Question: Which state is mentioned in the document?
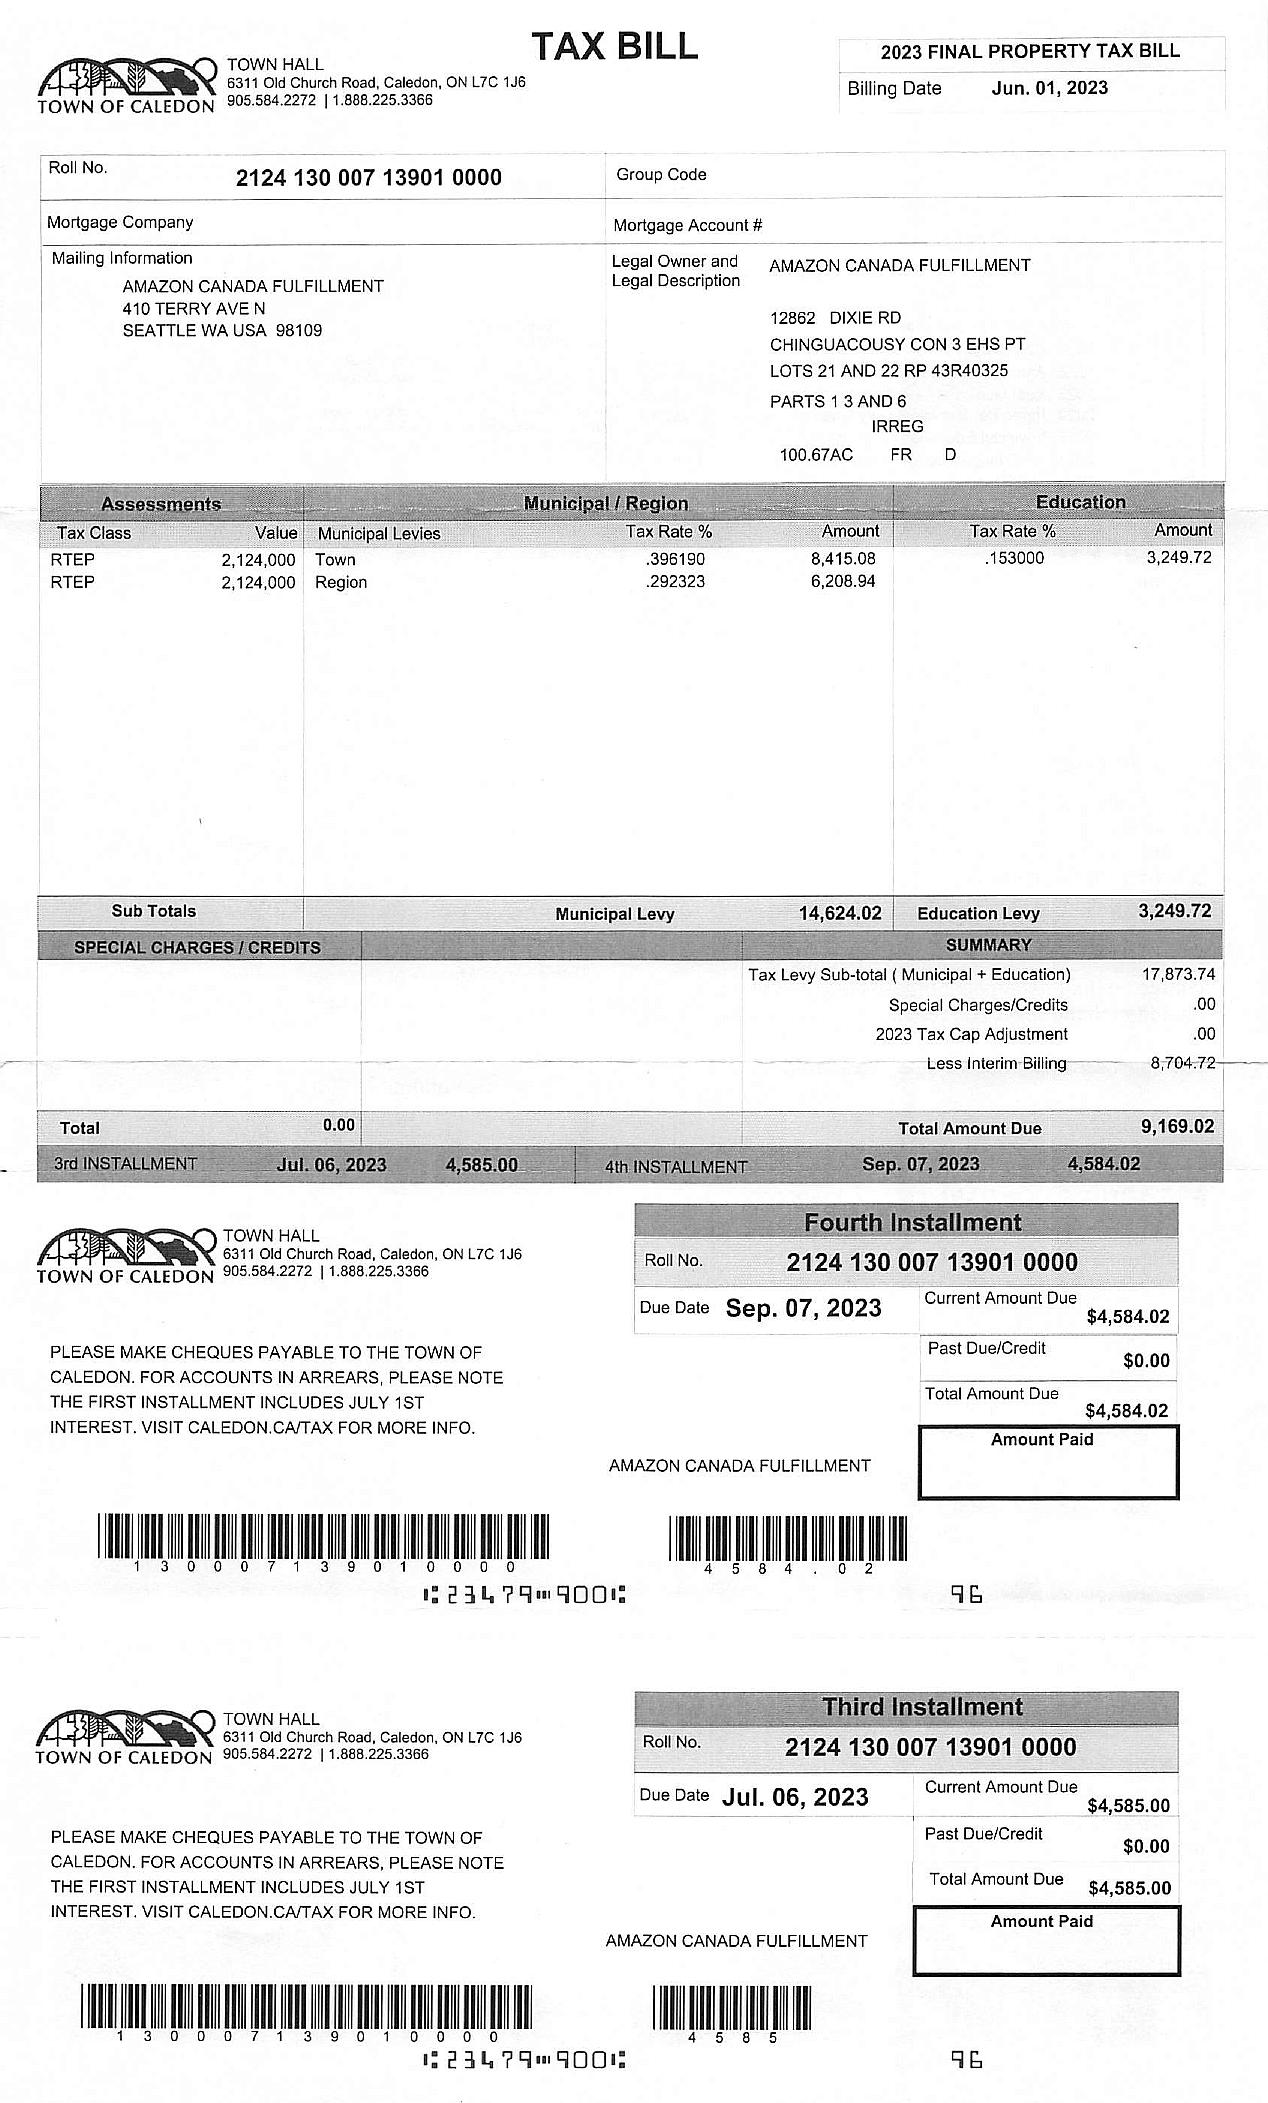
Answer: "ON"